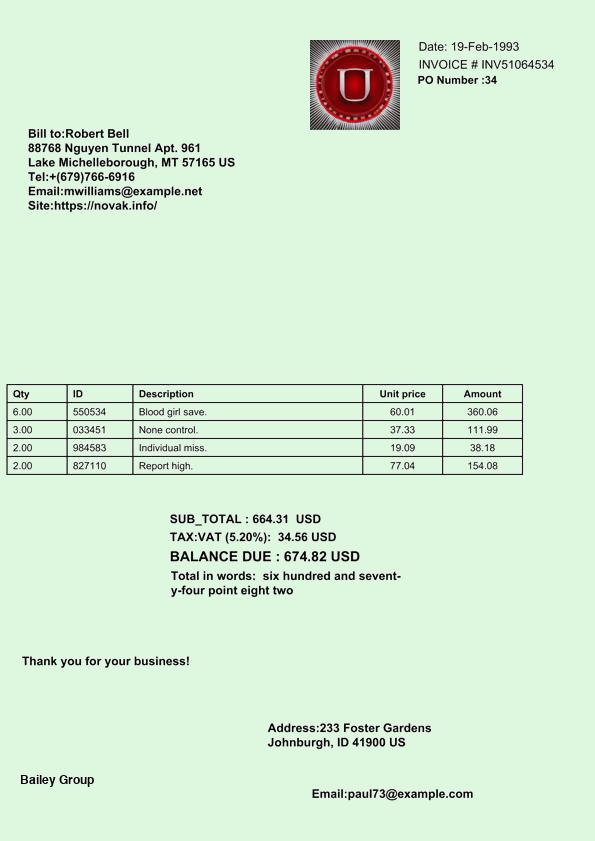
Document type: Invoice